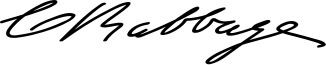
Signature of: charles babbage